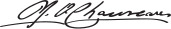
Signature of: pierre joseph olivier chauveau